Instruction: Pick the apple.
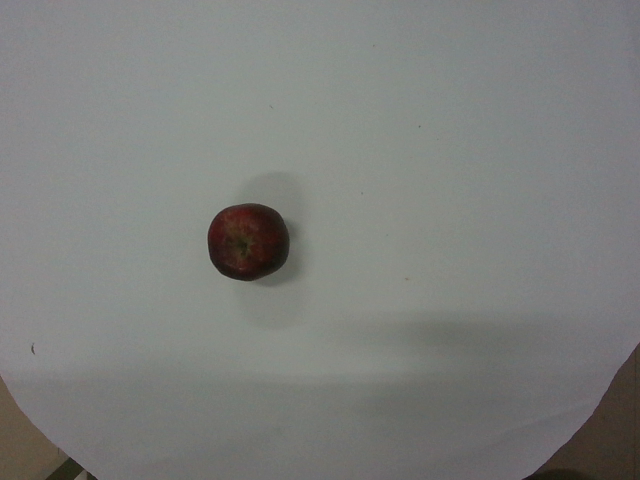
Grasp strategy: vertical